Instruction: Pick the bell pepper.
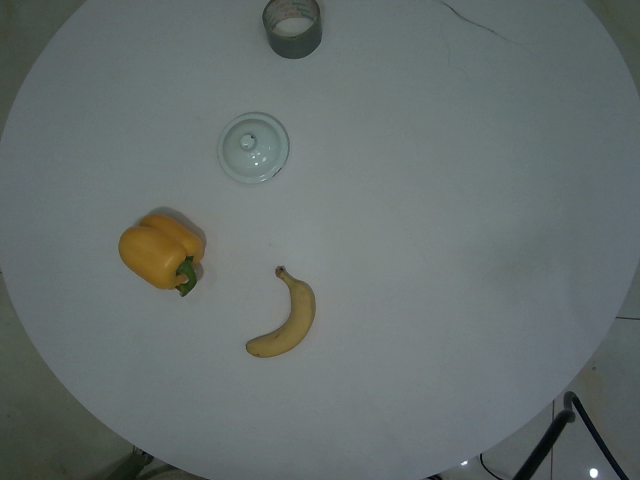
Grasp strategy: vertical